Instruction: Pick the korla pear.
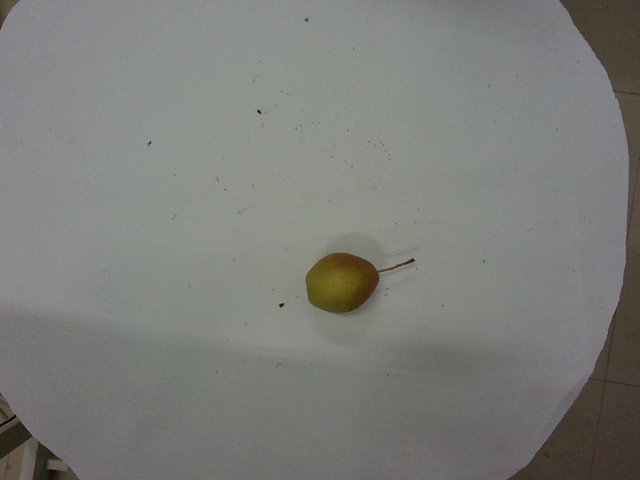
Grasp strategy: vertical